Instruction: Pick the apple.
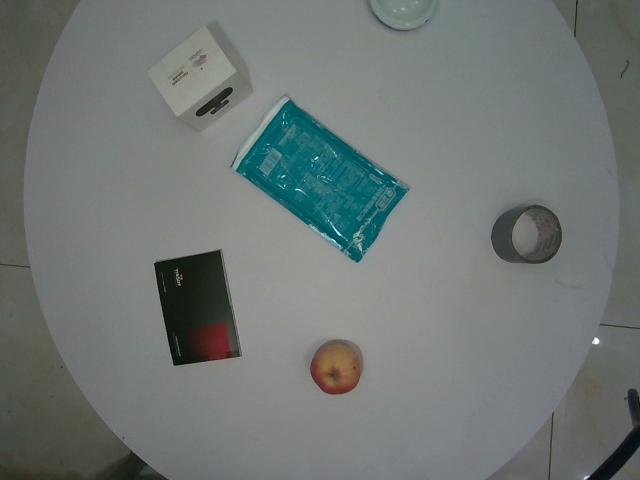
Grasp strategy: vertical